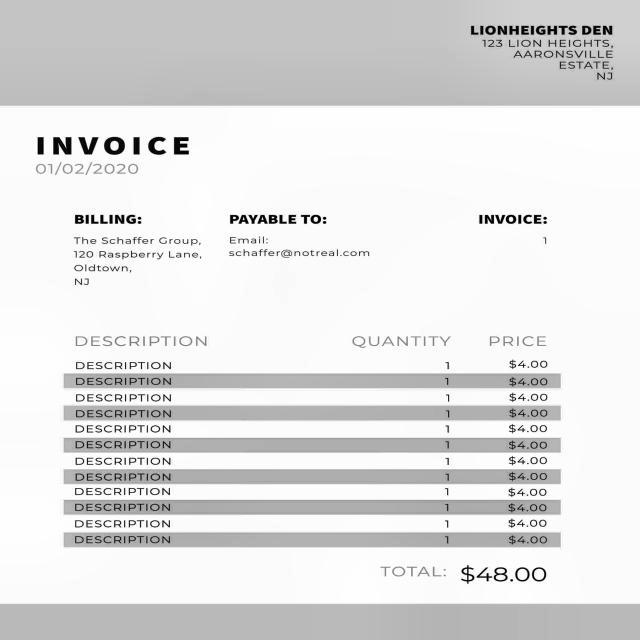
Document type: Invoice